Question: What jurisdiction, city, or county is the document associated with?
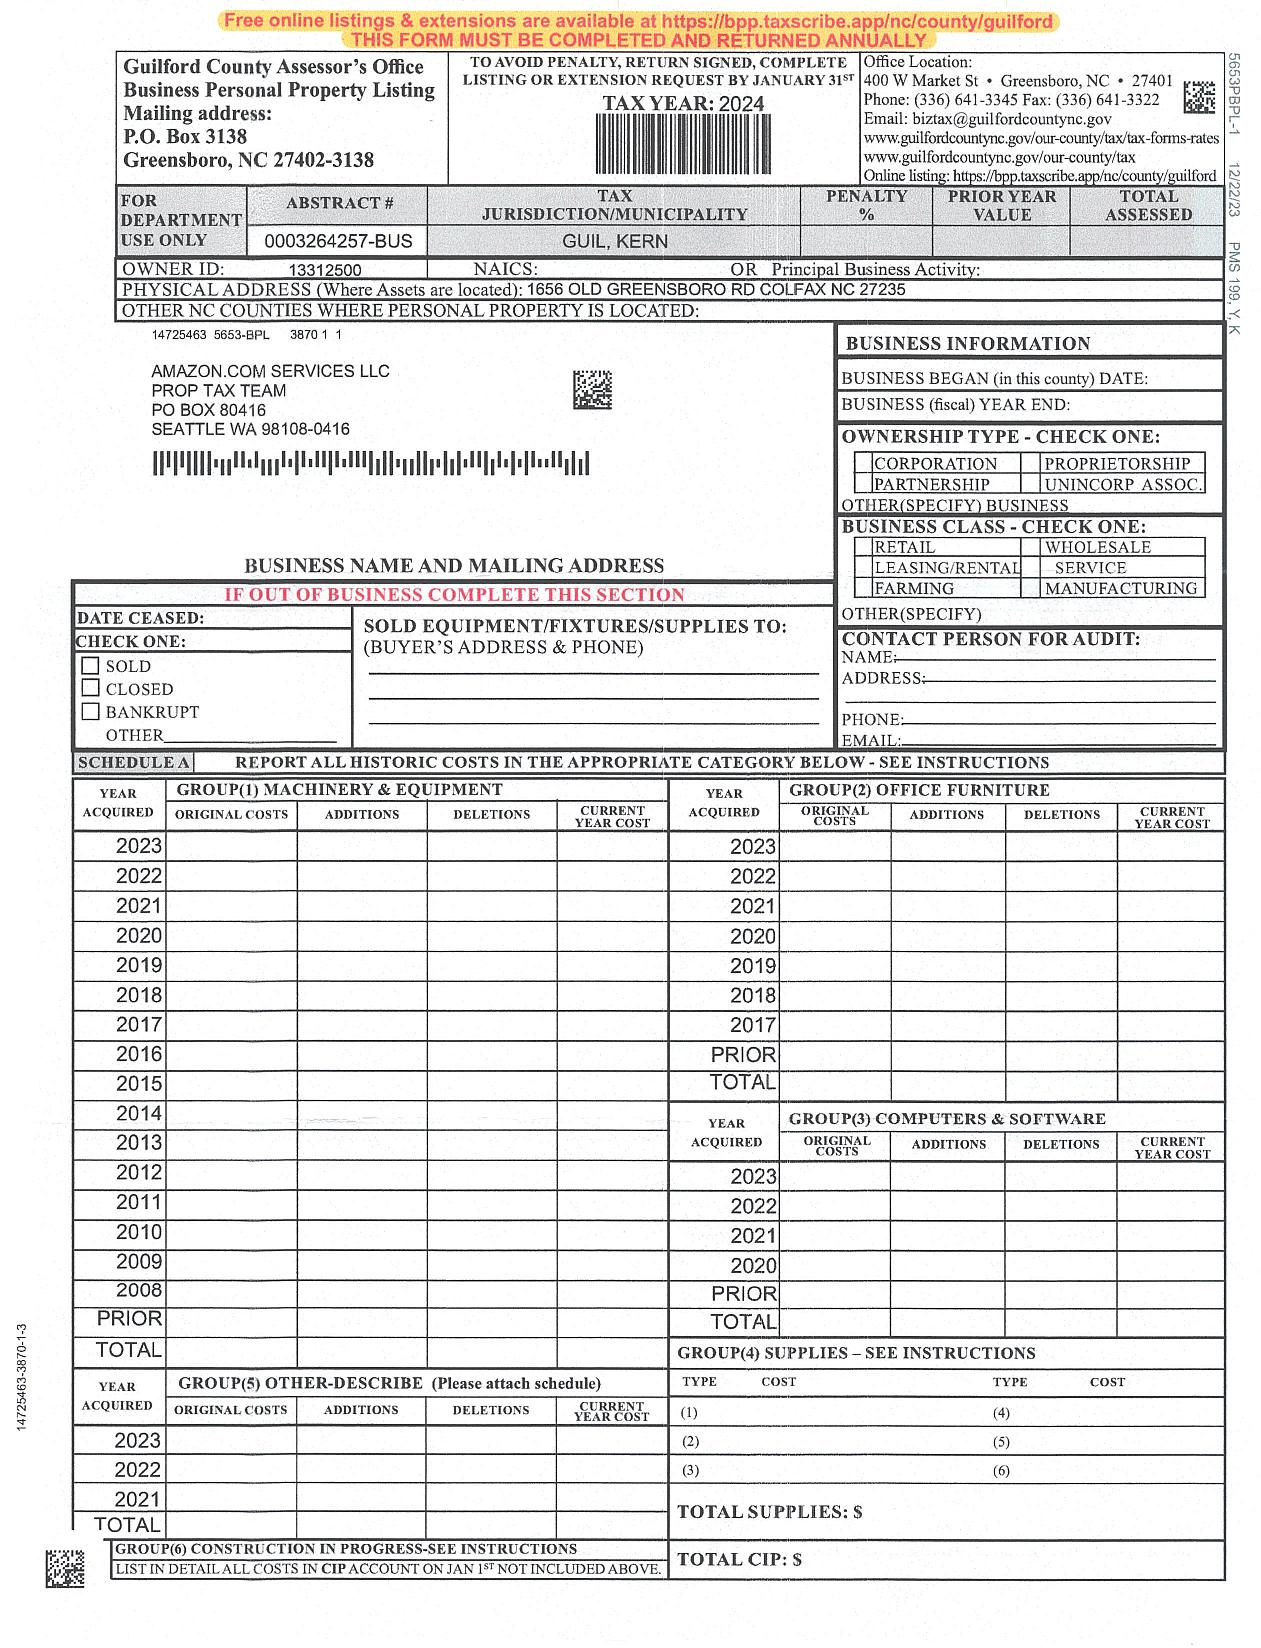
Answer: "GUIL KERN"